Question: What is the main concern?
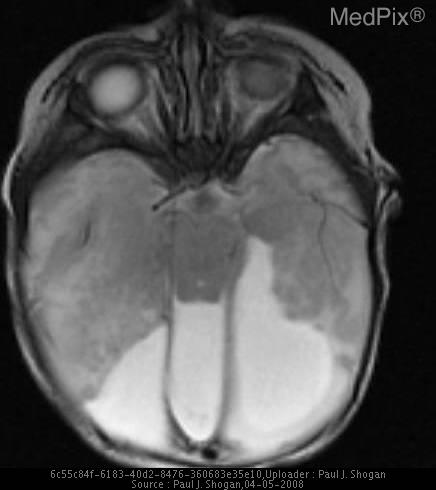
Answer: The findings suggest This patient has agenesis of the corpus callosum.  The posterior fossa is small, with a normally formed cerebellum, which is compressed inferiorly, and the 4th ventricle and cerebral aqueduct are patent.  The globes maintain cross-midline symmetry, and hypotelorism is noted.  The optic tracts are normally formed.  The thalami are fused, and there is partial interhemispheric fusion of the insular parenchyma, and a suggestion of anterior frontal lobe fusion.  There is a partially formed posterior falx cerebri, and anterior interhemispheric fissure.  There is a probable large monoventricle with a dorsal interhemispheric cyst, abutting dysplastic cerebral tissue.  There is an apparent hypoplastic left internal jugular vein.  A cephalocele at the vertex is also noted.. T2 weighted axial image through the level of the orbits reveal the optic tracts are normally formed.  The globes maintain cross-midline symmetry, and hypotelorism is noted.  The cerebral aqueduct is patent.  The falx cerebri is partially formed, with a surrounding fluid collection.   There is a rudimentary left occipital and temporal horn, abutting dysplastic cerebral tissue.  The right occipital and temporal horn are not visualized.. The patient might have a history of Full-term neonate with abnormal prenatal ultrasound..